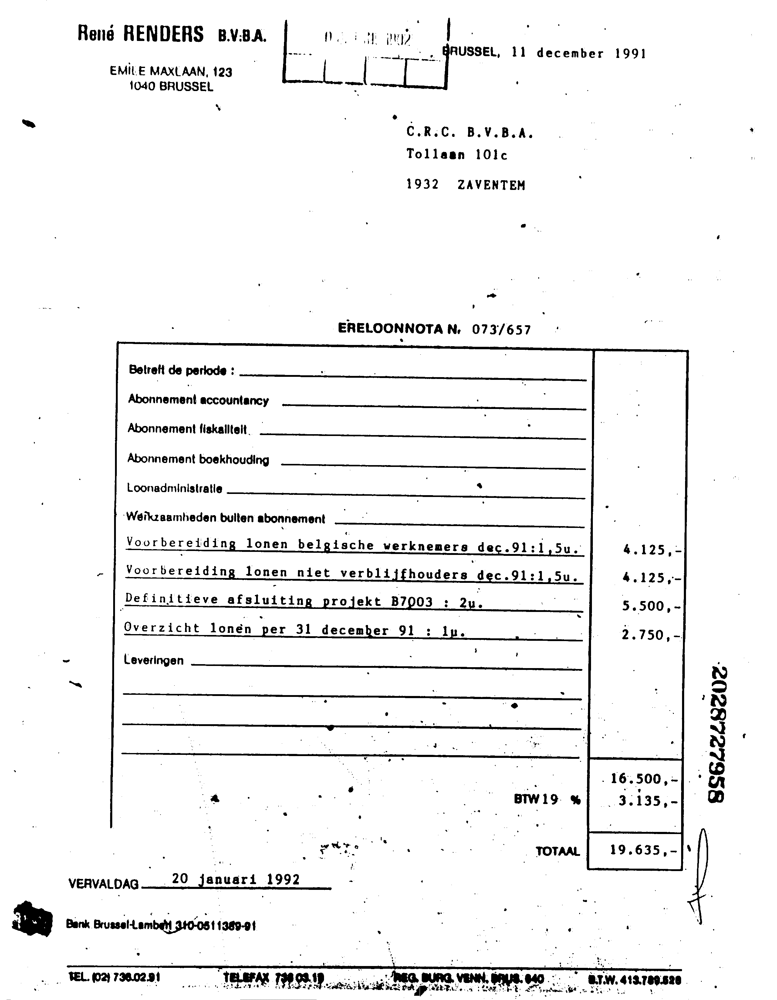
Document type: Invoice